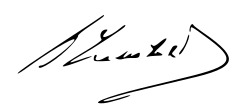
Signature of: antonín zápotocký